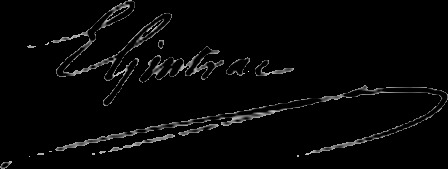
Signature of: elie gintrac